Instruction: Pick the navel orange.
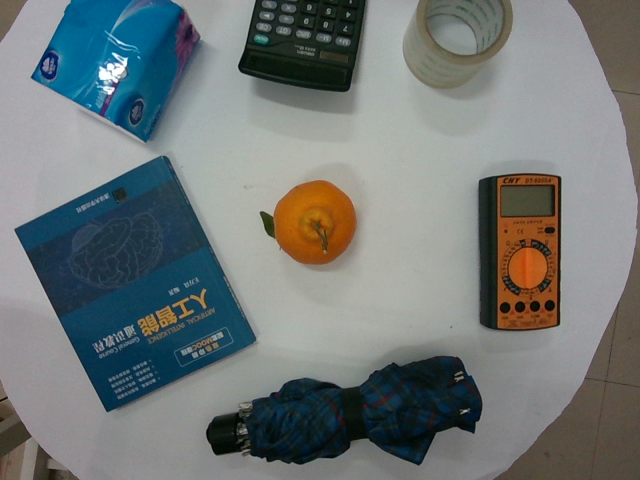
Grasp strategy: vertical